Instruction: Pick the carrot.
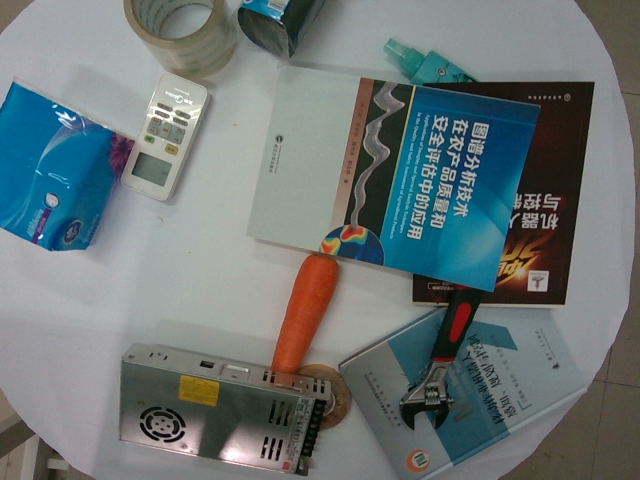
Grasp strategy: vertical